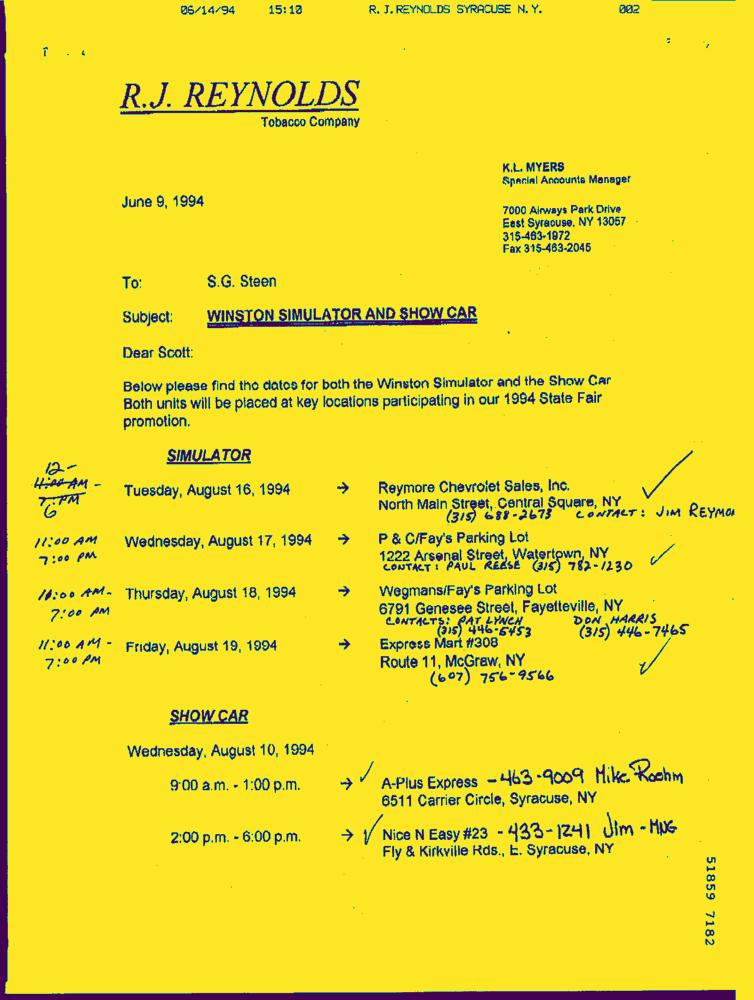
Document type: Letter-Doc